Please extract the written amount, numerical amount, recipient's name, date on the cheque, and the bank's name from the image.
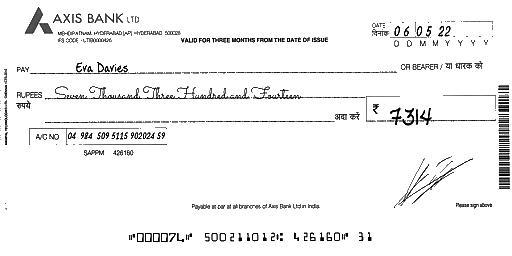
amt_in_words: Seven Thousand Three Hundred and Fourteen
amt_in_figures: 7314
payee_name: Eva Davies
bank_name: AXIS BANK
cheque_date: 06/05/22